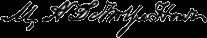
Signature of: mark antony de wolfe howe